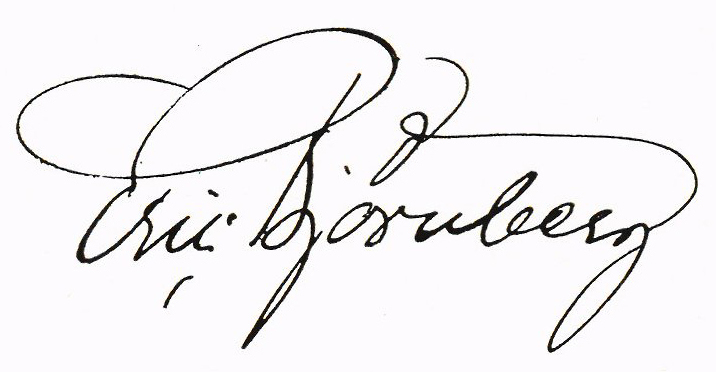
Signature of: eric björnberg